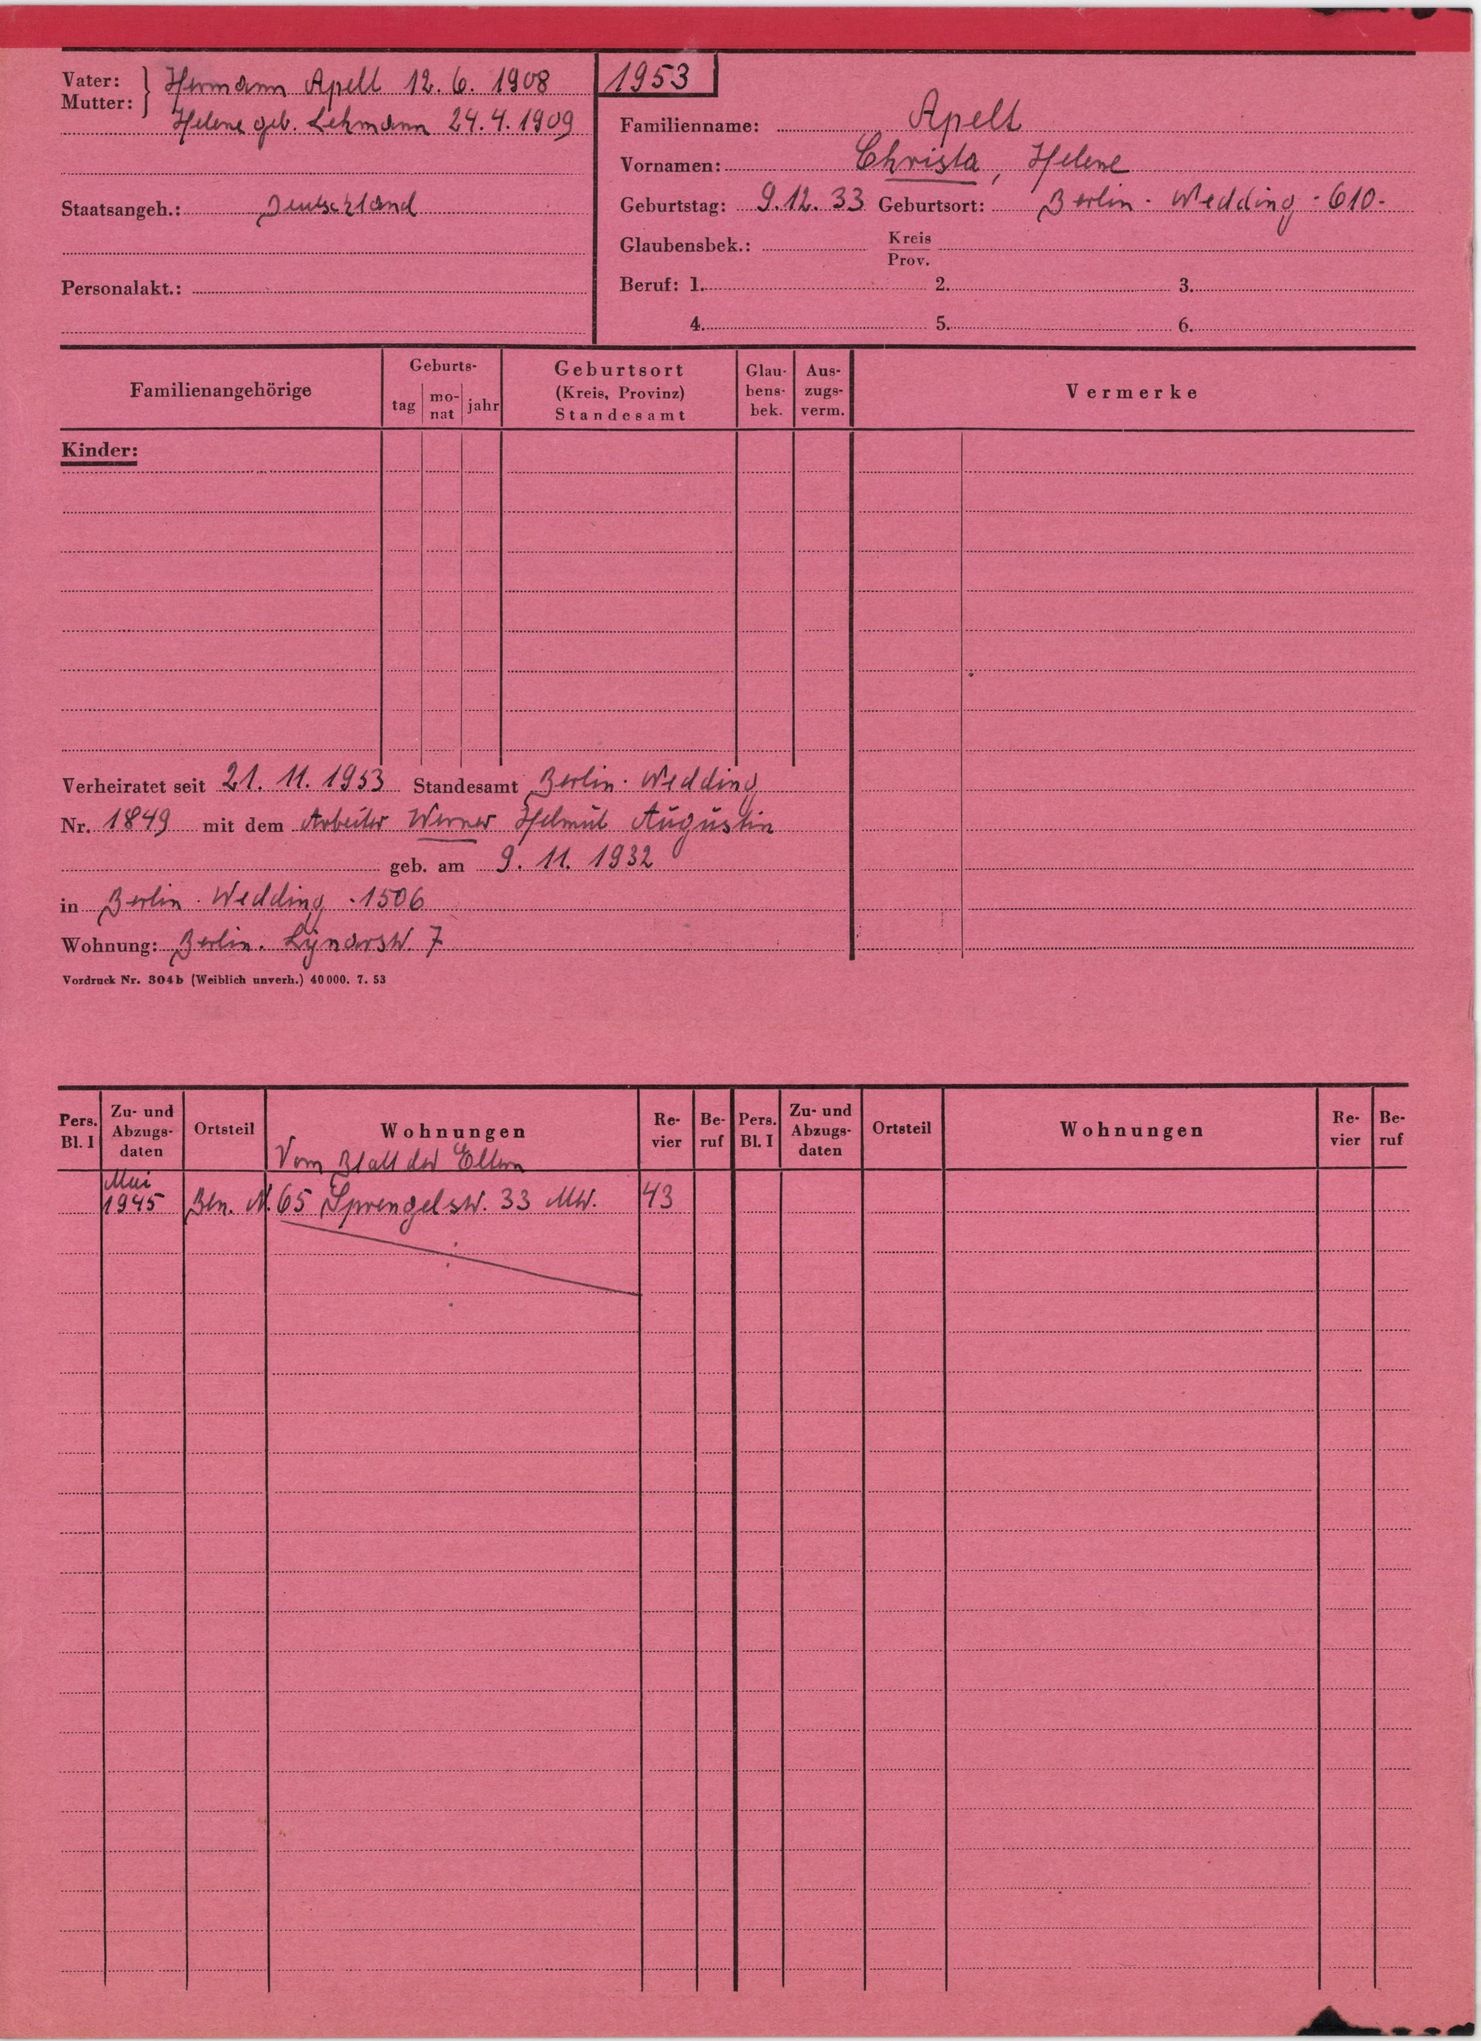
Apelt